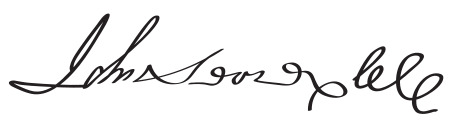
Signature of: john sevier